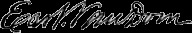
Signature of: earl van dorn